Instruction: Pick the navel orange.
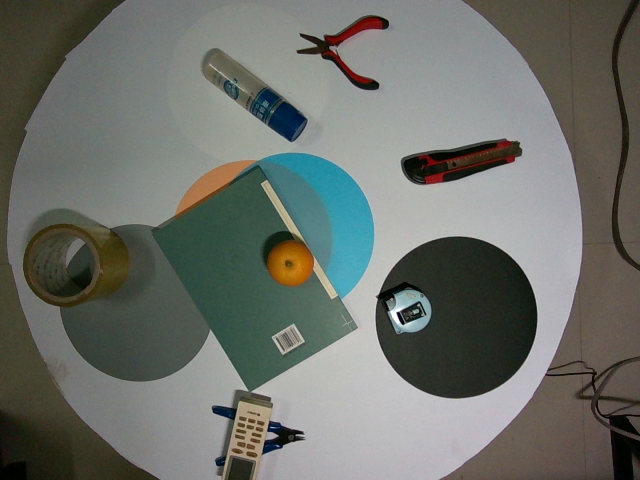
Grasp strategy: vertical